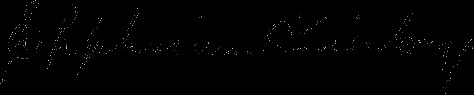
Signature of: ephraim kirby